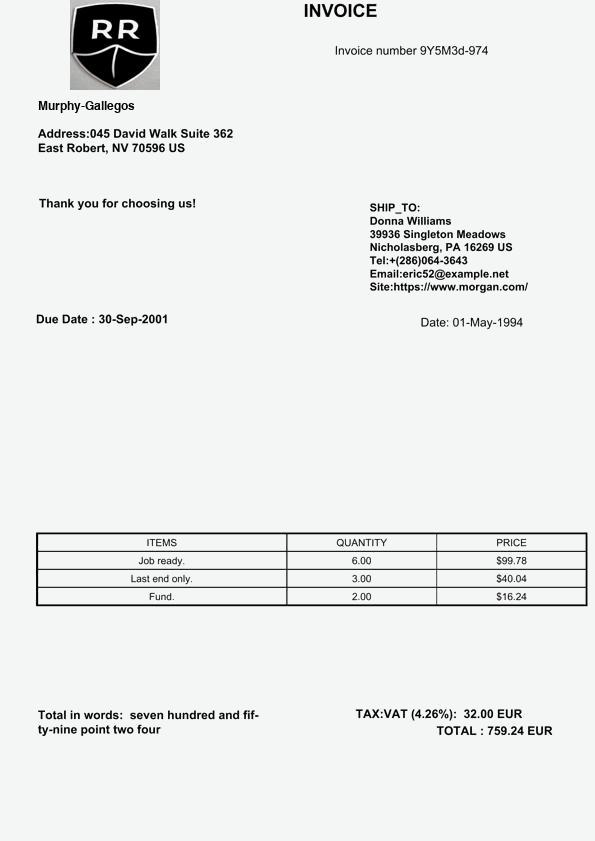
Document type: Invoice